Question: What could the diagnosis suggest?
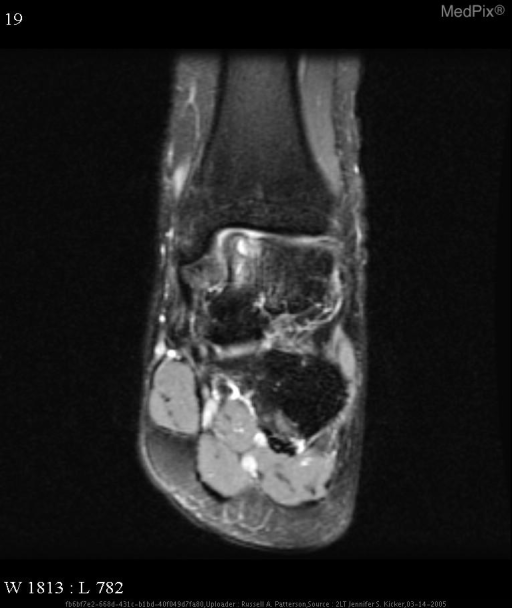
Answer: The possible diagnosis includes 1.Osteochondral fracture
2. Osteochondritis dissecans.